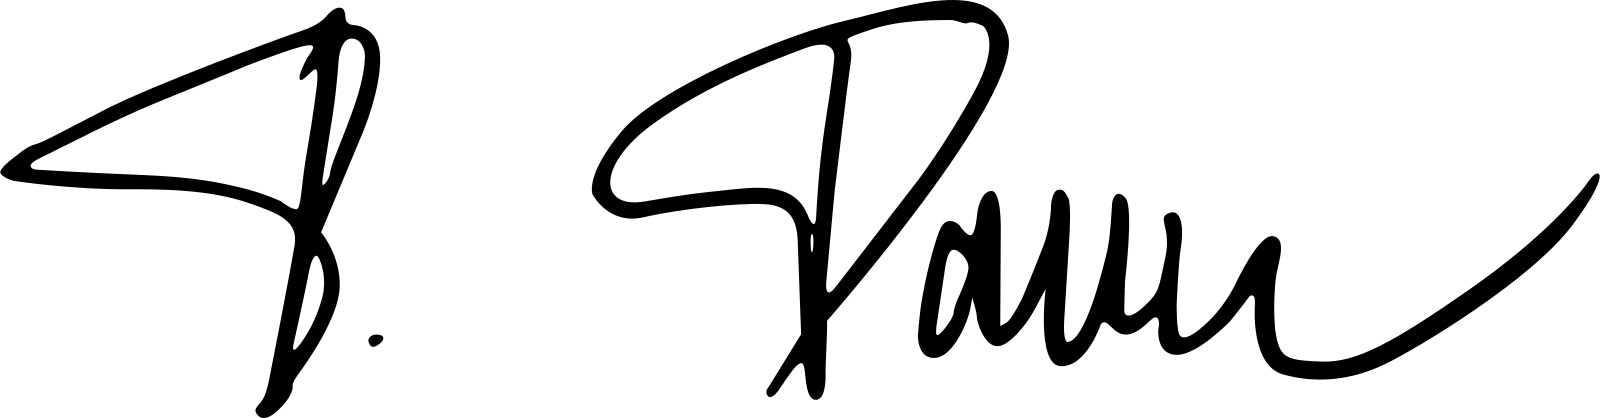
Signature of: petr pavel